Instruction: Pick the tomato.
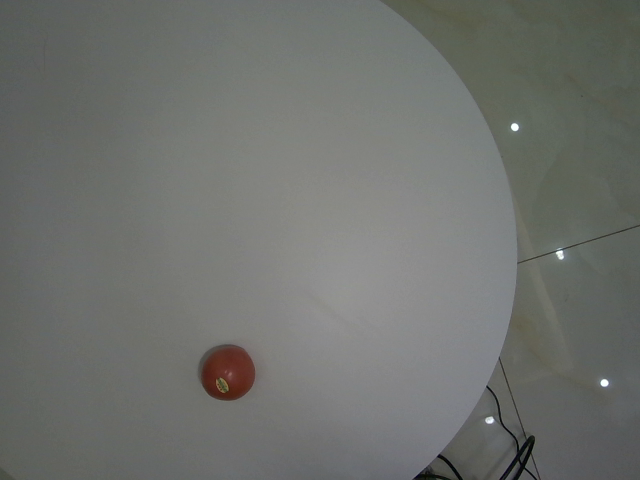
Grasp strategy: vertical